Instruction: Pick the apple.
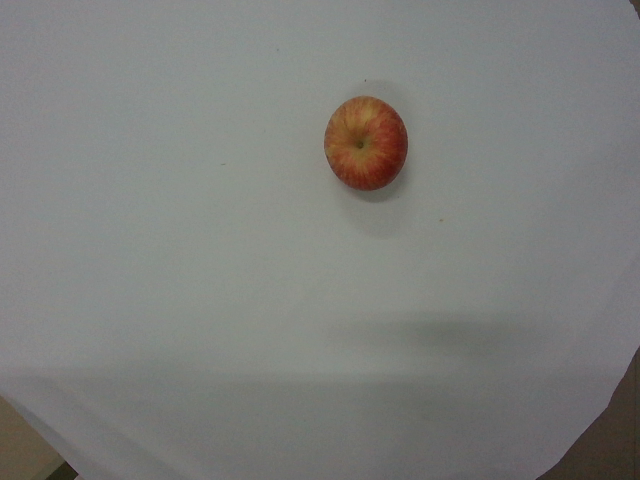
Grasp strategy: vertical